Question: How is the property described in the document?
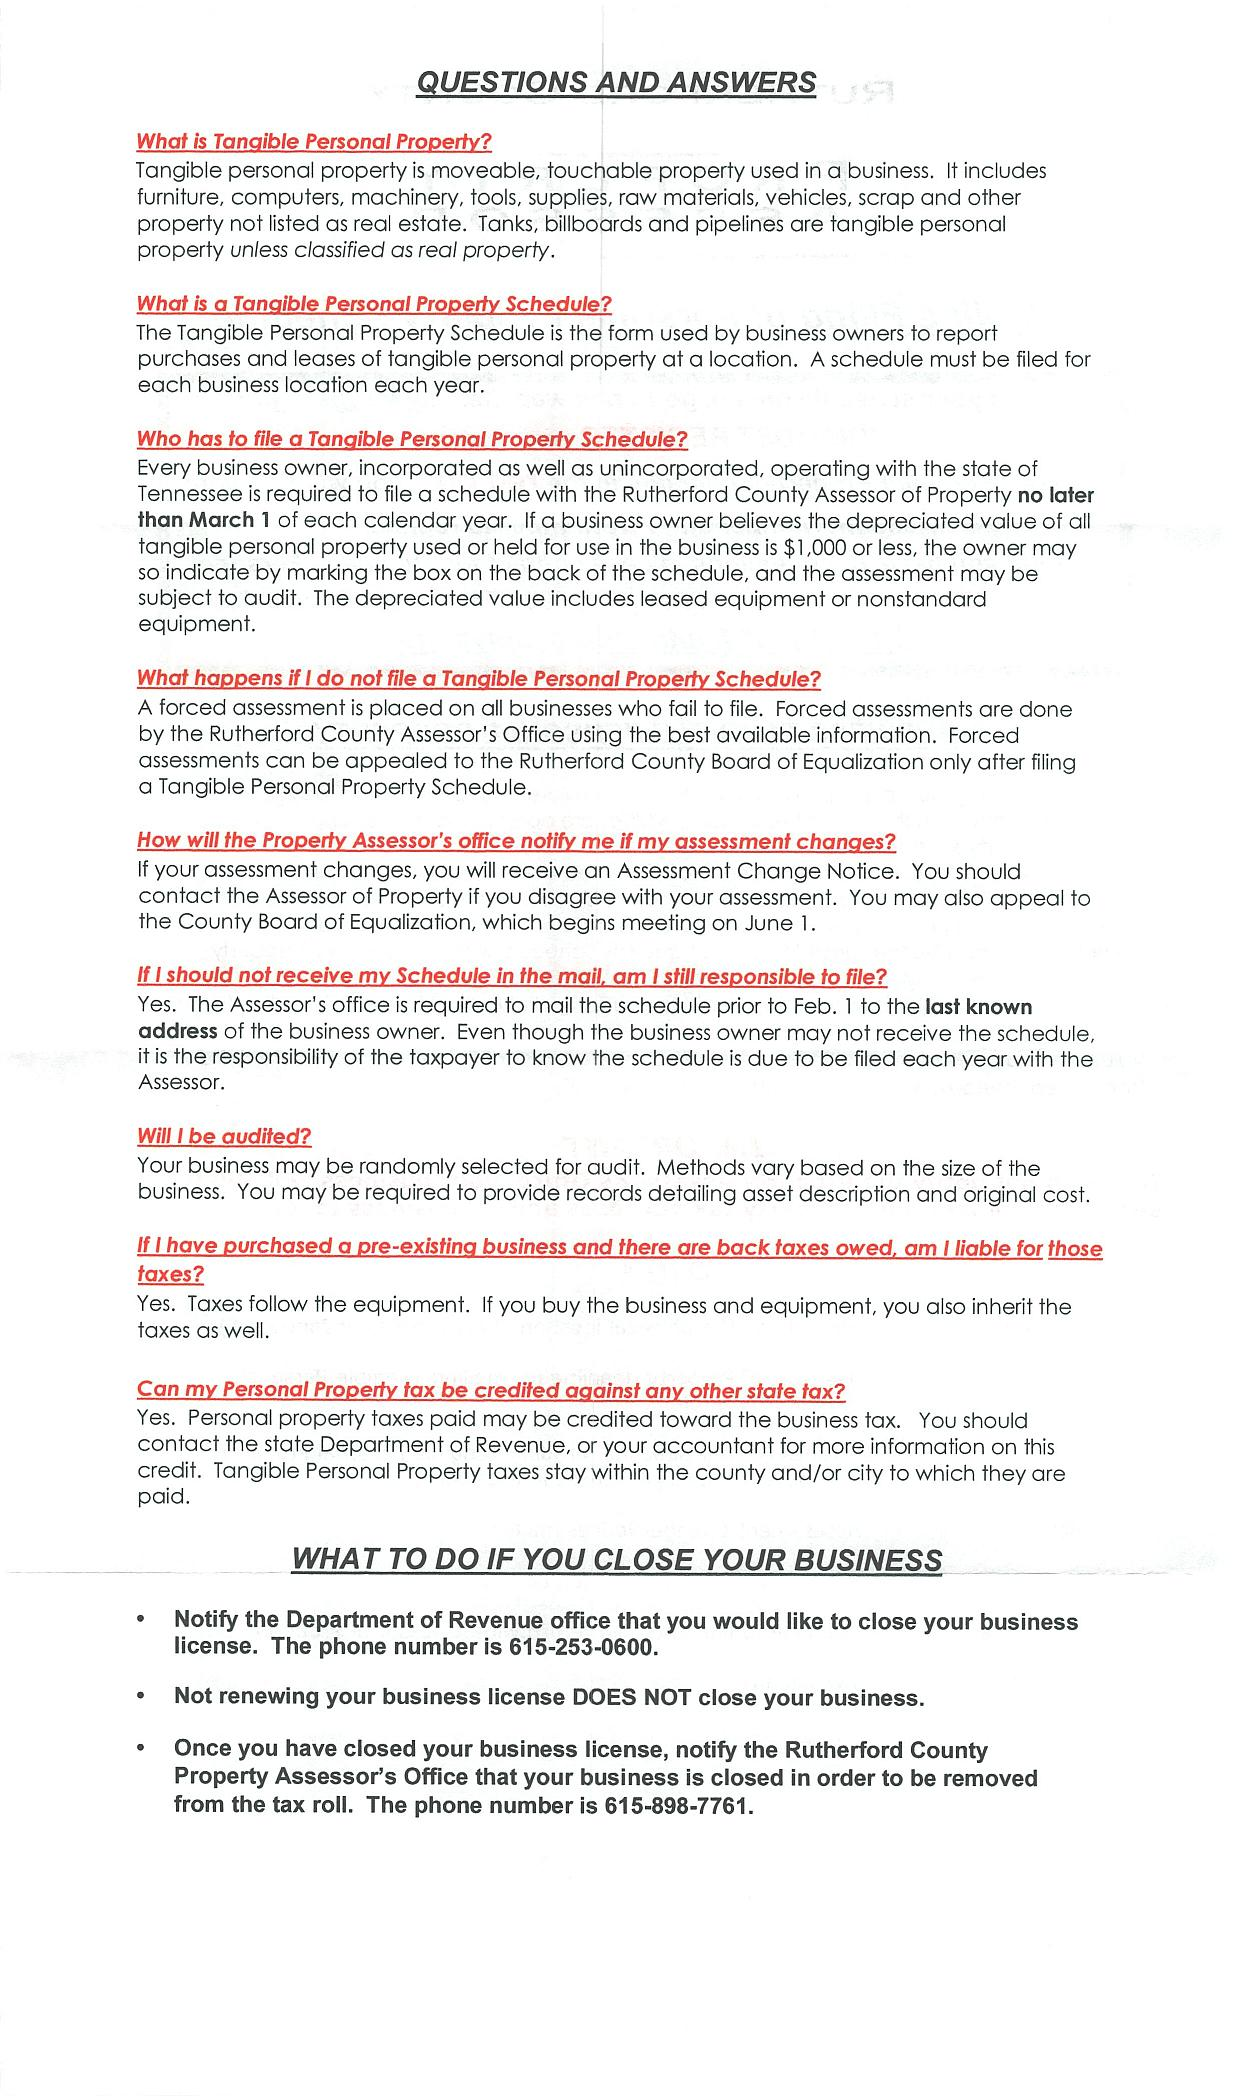
Answer: "Tangible personal property used or held for use in the business"